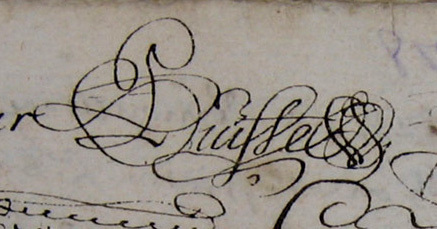
Signature of: pierre puiffe